Retrieve the amount in words, amount in figures, name of the payee, date on the cheque, and the bank name from the image.
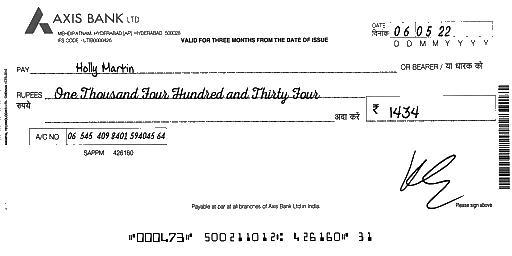
amt_in_words: One Thousand Four Hundred and Thirty Four
amt_in_figures: 1434
payee_name: Holly Martin
bank_name: AXIS BANK
cheque_date: 06/05/22